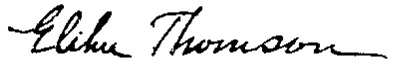
Signature of: elihu thomson